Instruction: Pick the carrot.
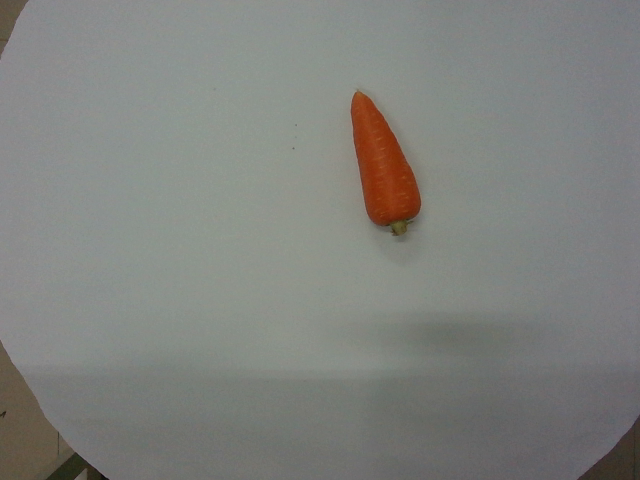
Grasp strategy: vertical